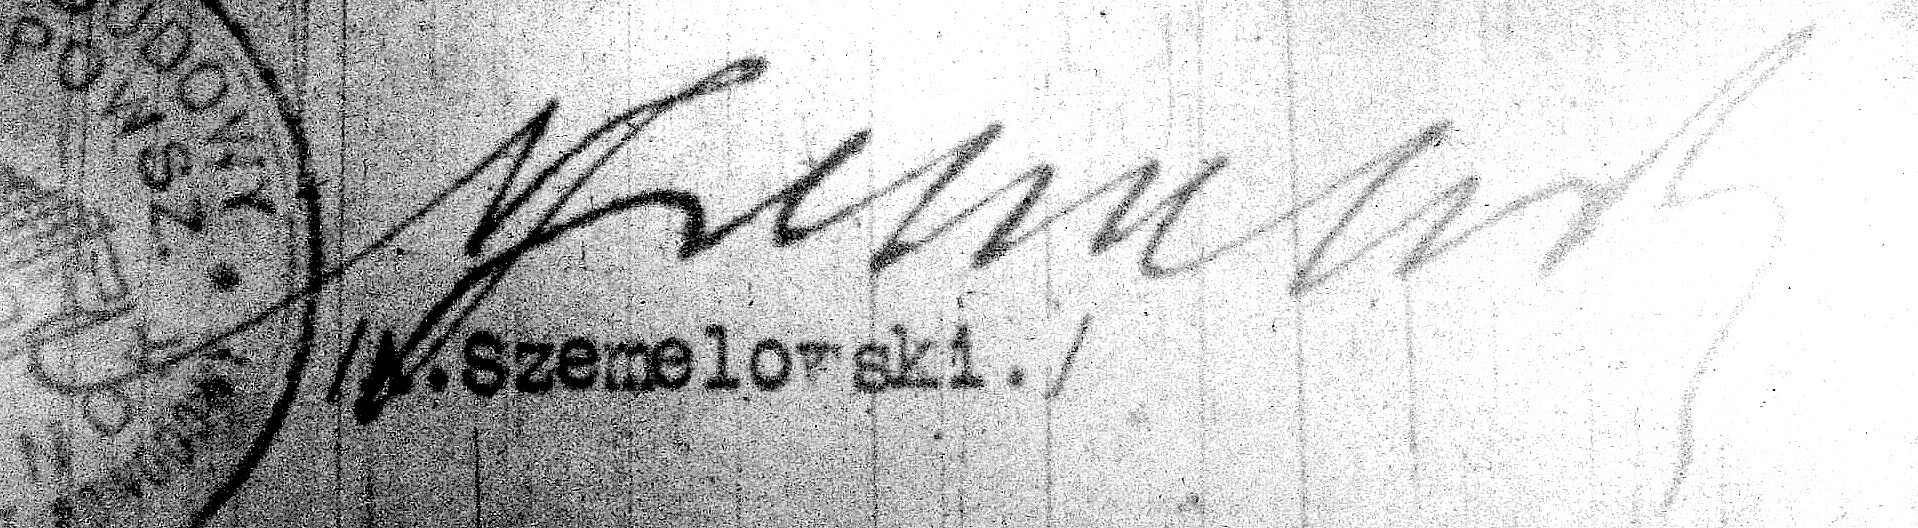
Signature of: antoni szemelowski